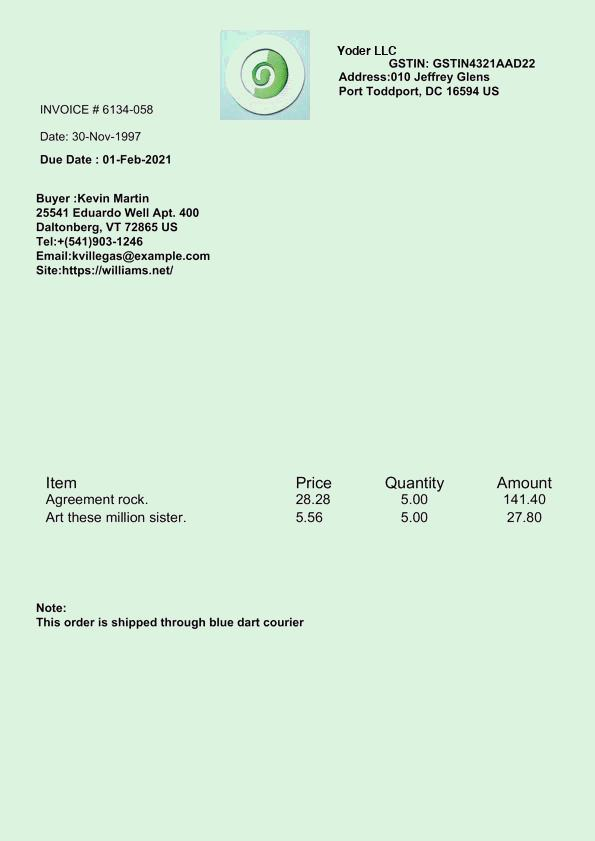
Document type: Invoice